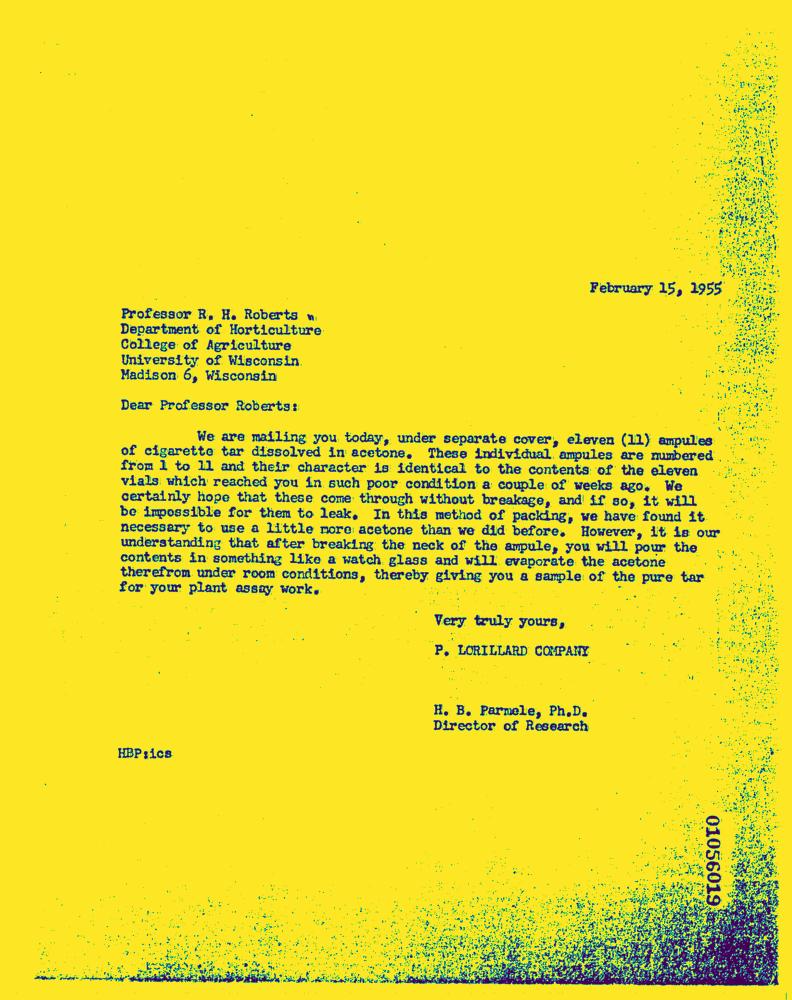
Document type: Letter-Doc